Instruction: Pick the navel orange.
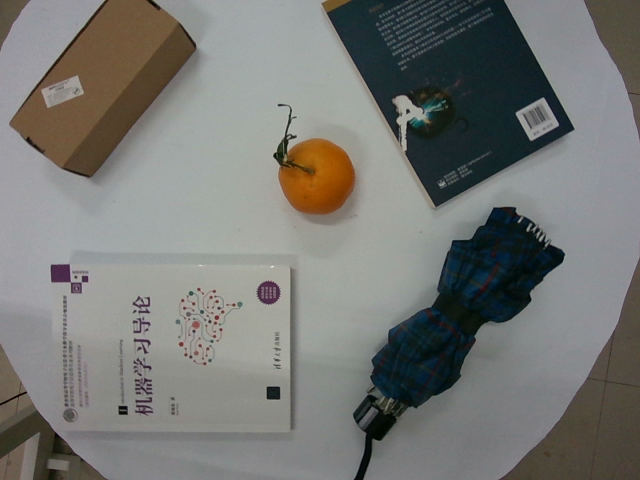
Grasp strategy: vertical